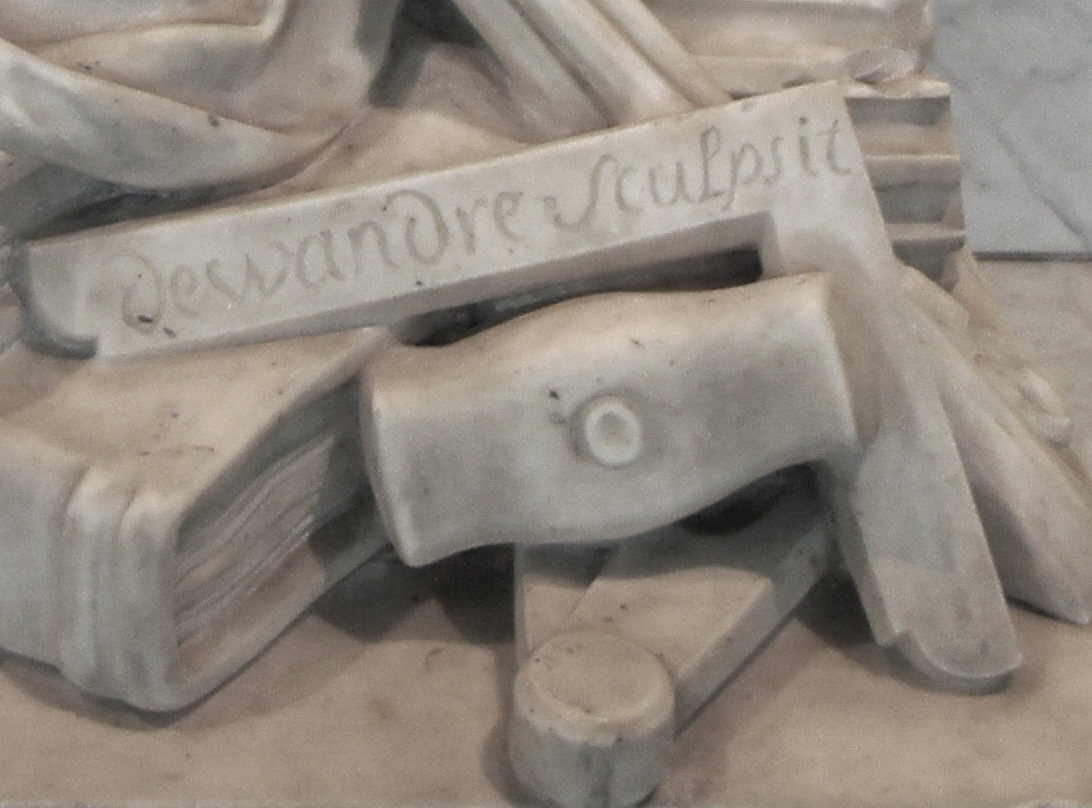
Signature of: françois joseph dewandre